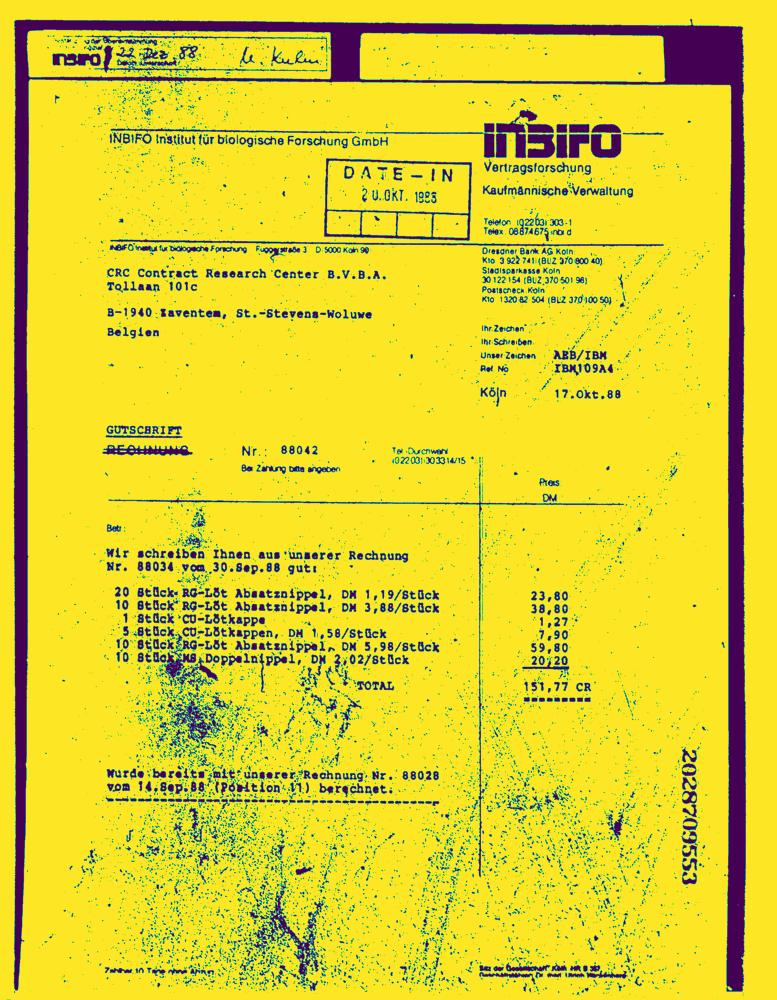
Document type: Invoice-Doc